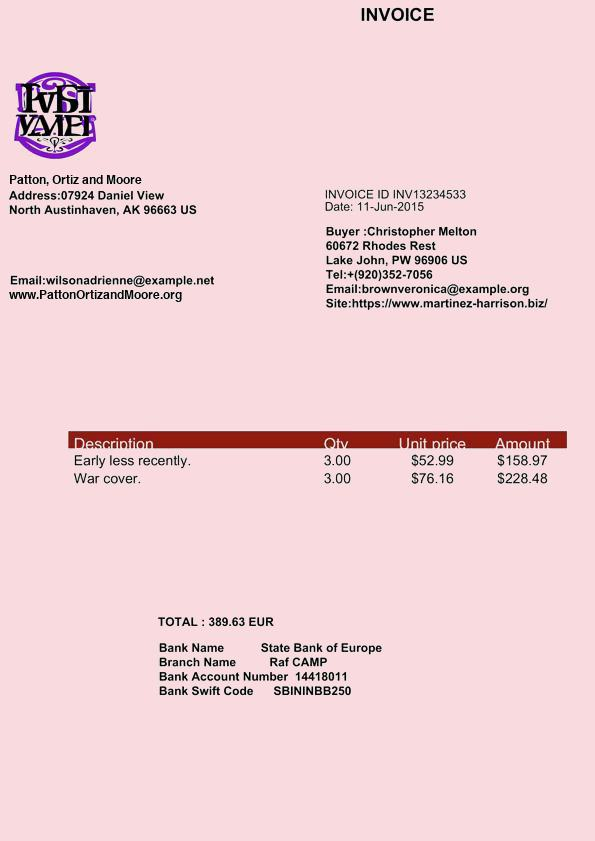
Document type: Invoice